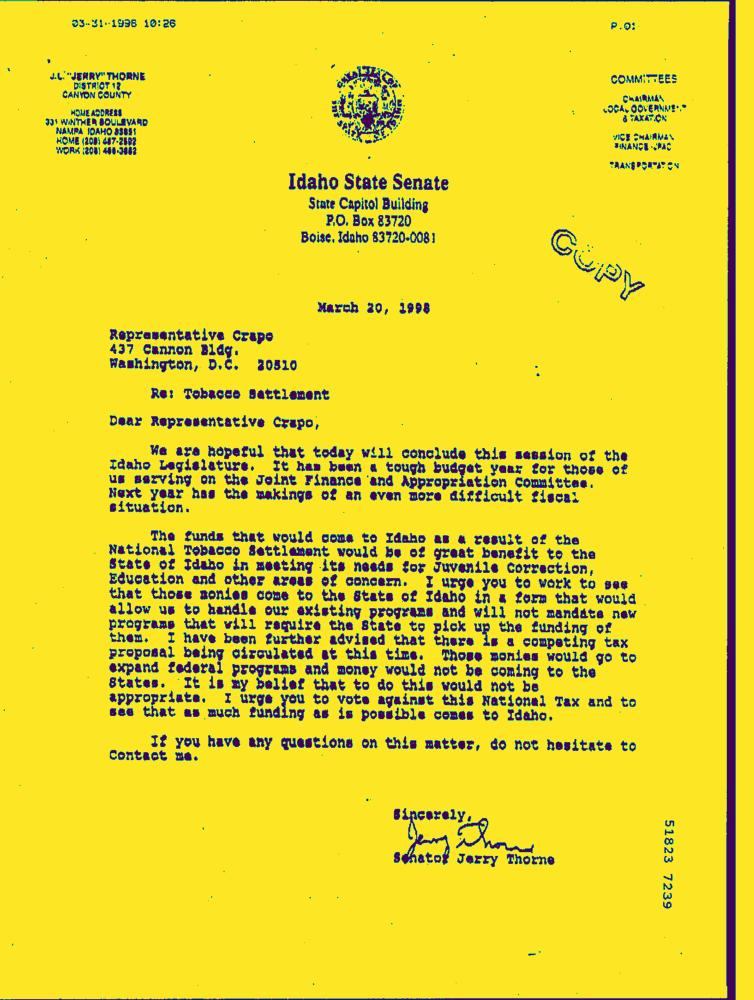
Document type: Letter-Doc